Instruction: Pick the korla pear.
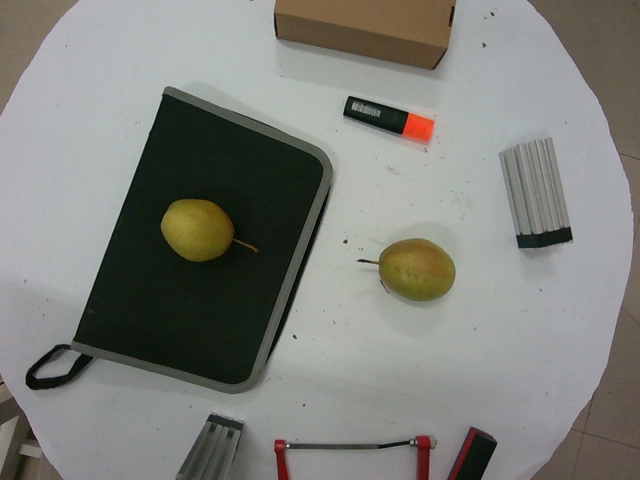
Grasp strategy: vertical